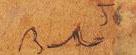
Signature of: corneliu baba